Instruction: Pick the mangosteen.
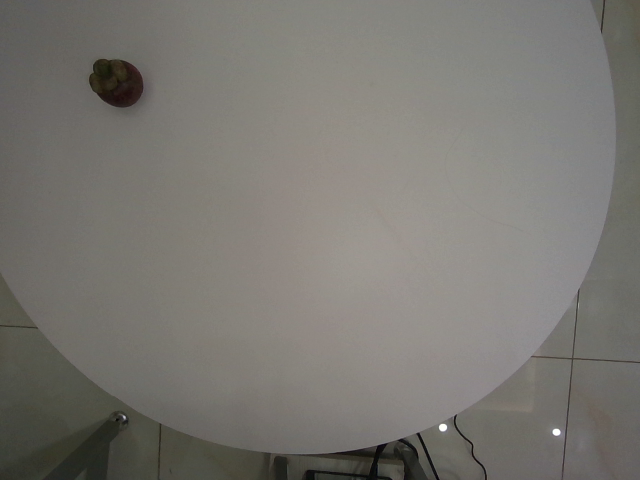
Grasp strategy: vertical